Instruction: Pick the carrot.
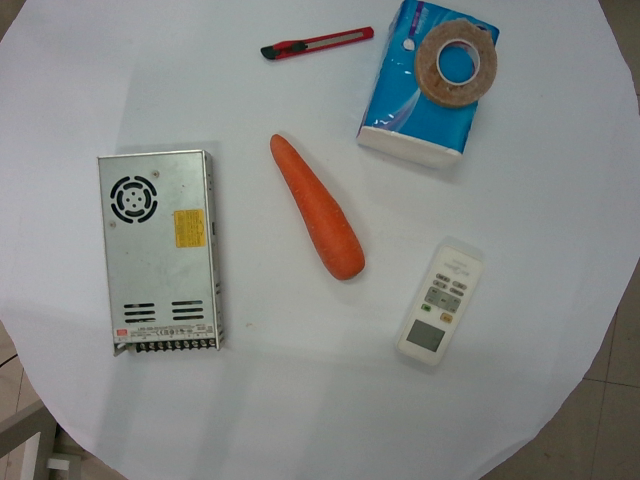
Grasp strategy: vertical